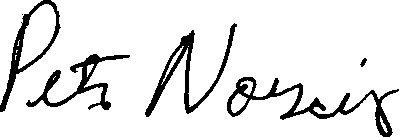
Signature of: peter norvig